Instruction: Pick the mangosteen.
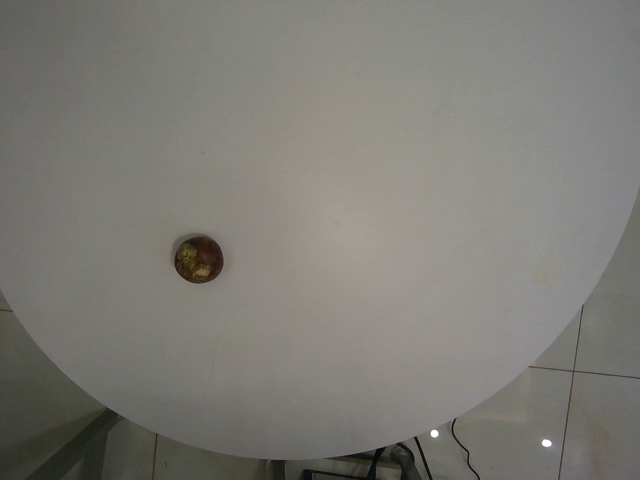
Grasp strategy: vertical